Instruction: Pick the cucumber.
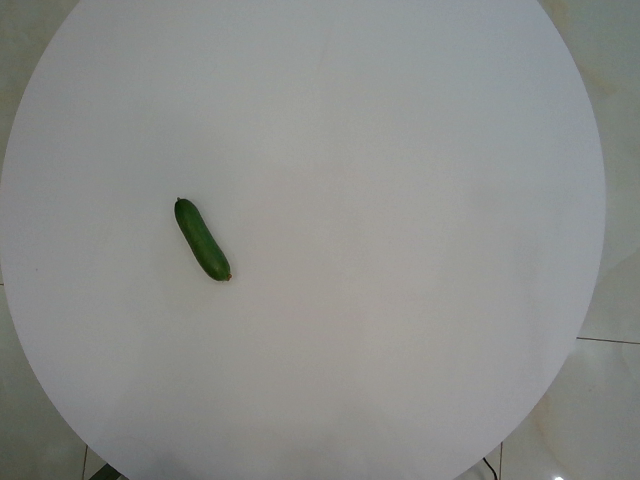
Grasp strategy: vertical